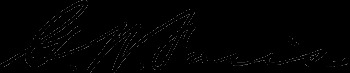
Signature of: george w faris